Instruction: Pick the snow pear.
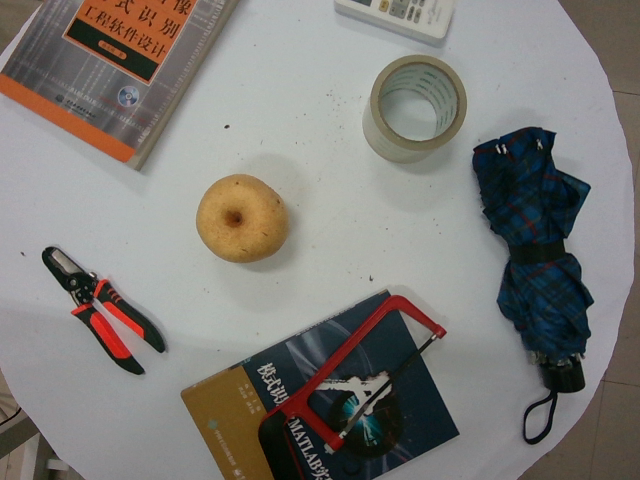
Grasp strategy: vertical